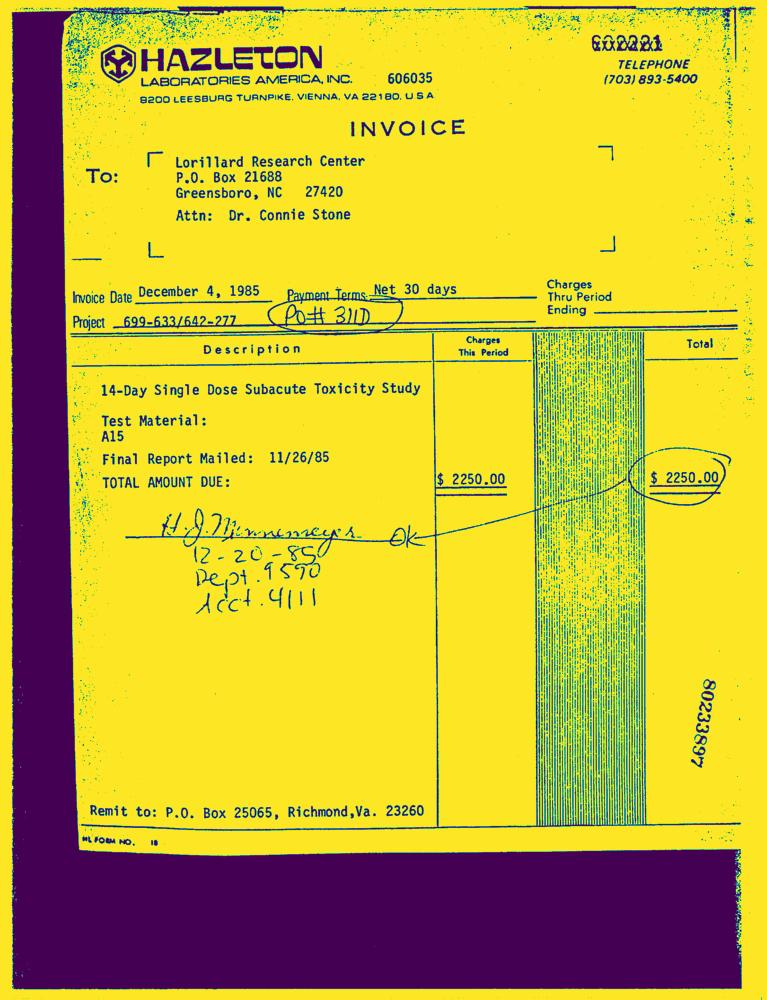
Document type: Invoice-Doc